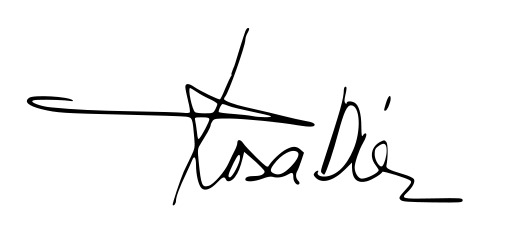
Signature of: rosa díez